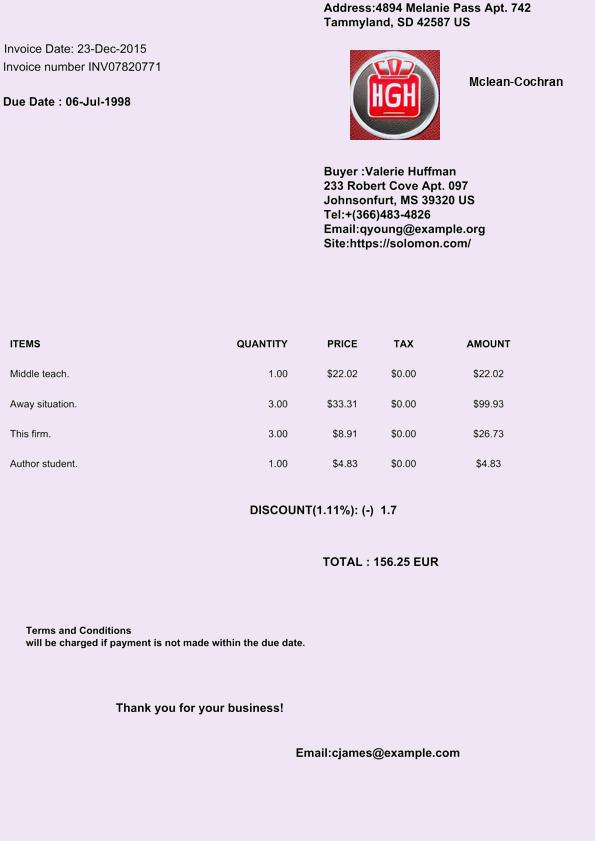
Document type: Invoice